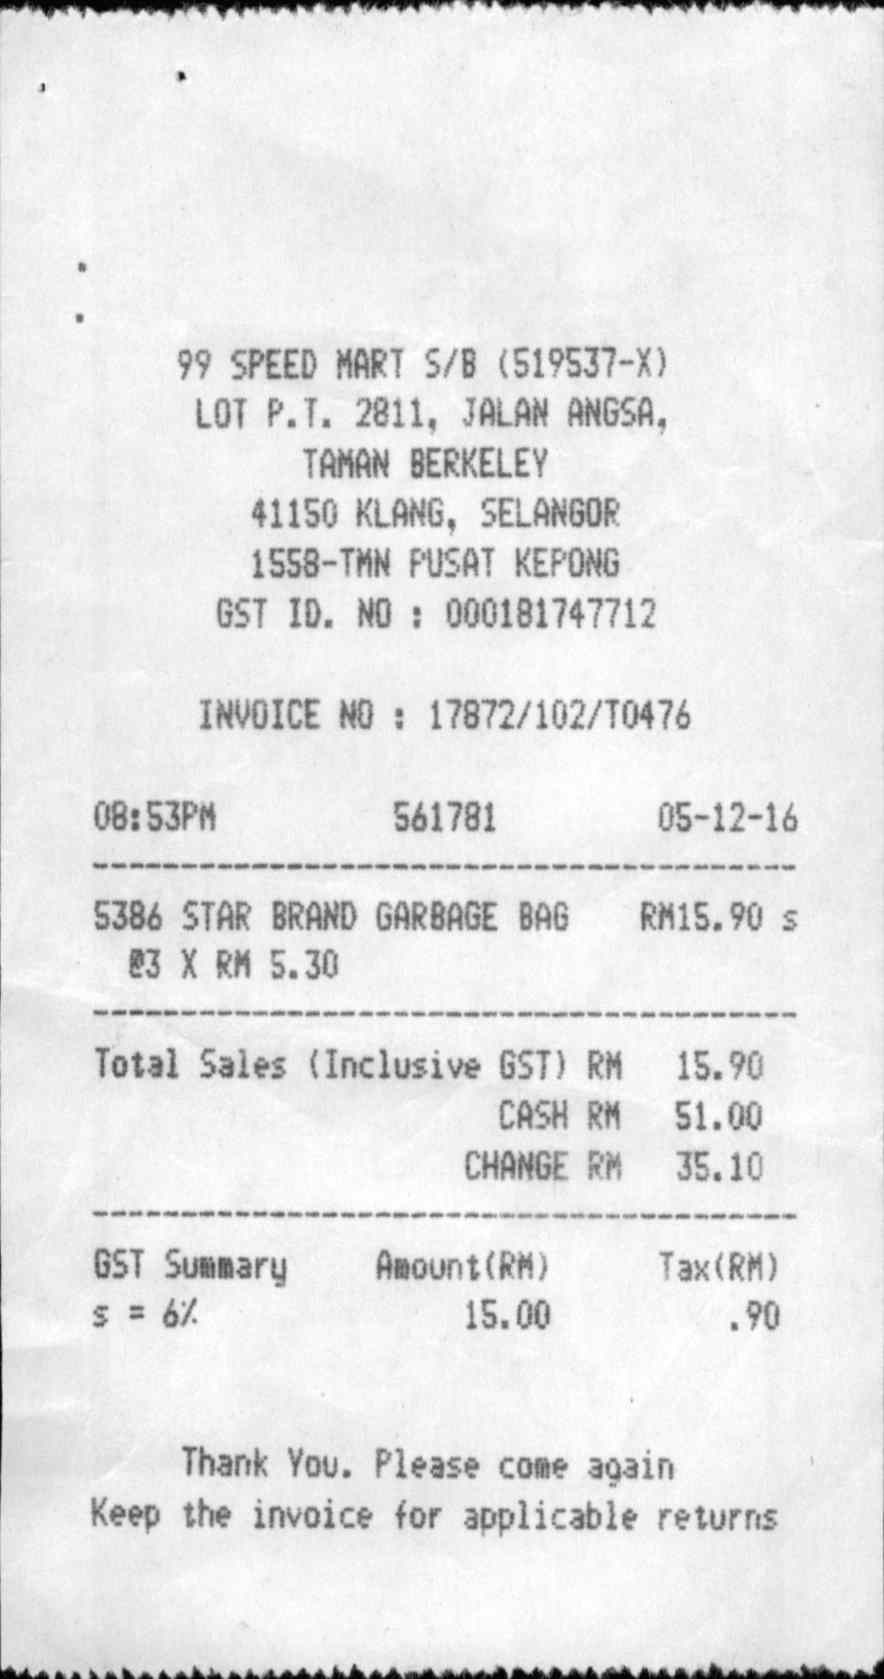
99 SPEED MART S/B (519537-X)
LOT P.T. 2811, JALAN ANGSA,
TAMAN BERKELEY
41150 KLANG, SELANGOR
1558-TMN PUSAT KEPONG
GST ID. NO : 000181747712
INVOICE NO : 17872/102/T0476
08:53PM
561781
05-12-16
5386 STAR BRAND GARBAGE BAG
RM15.90 S
@3 X RM 5.30
TOTAL SALES (INCLUSIVE GST) RM
15.90
CASH RM
CHANGE RM
51.00
35.10
GST SUMMARY
S = 6%
AMOUNT(RM)
15.00
TAX(RM)
.90
THANK YOU. PLEASE COME AGAIN
KEEP THE INVOICE FOR APPLICABLE RETURNS